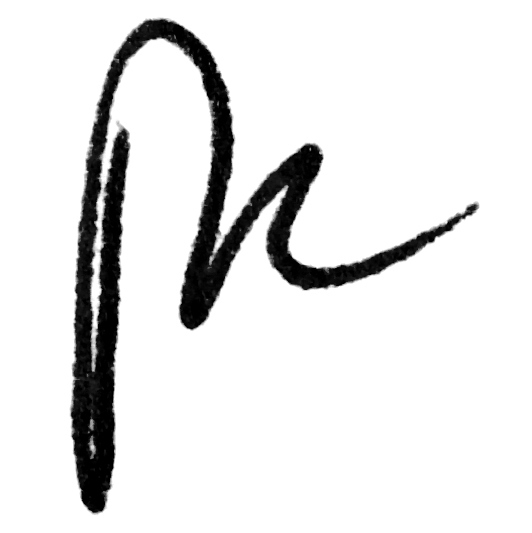
Signature of: ryszard legutko